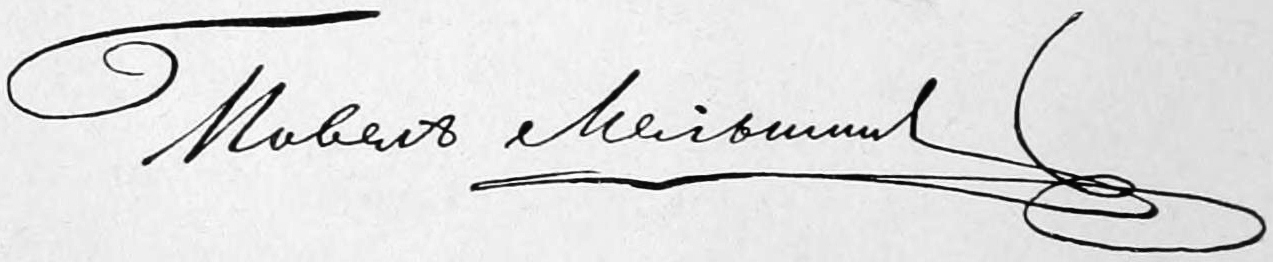
Signature of: pavel ivanovich melnikov